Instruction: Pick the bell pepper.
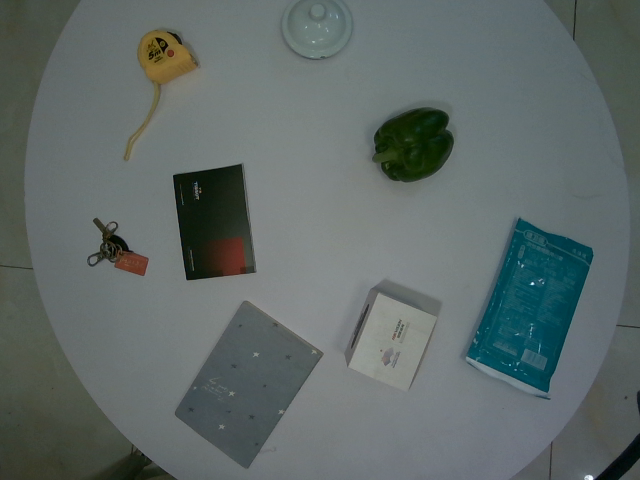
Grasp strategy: vertical